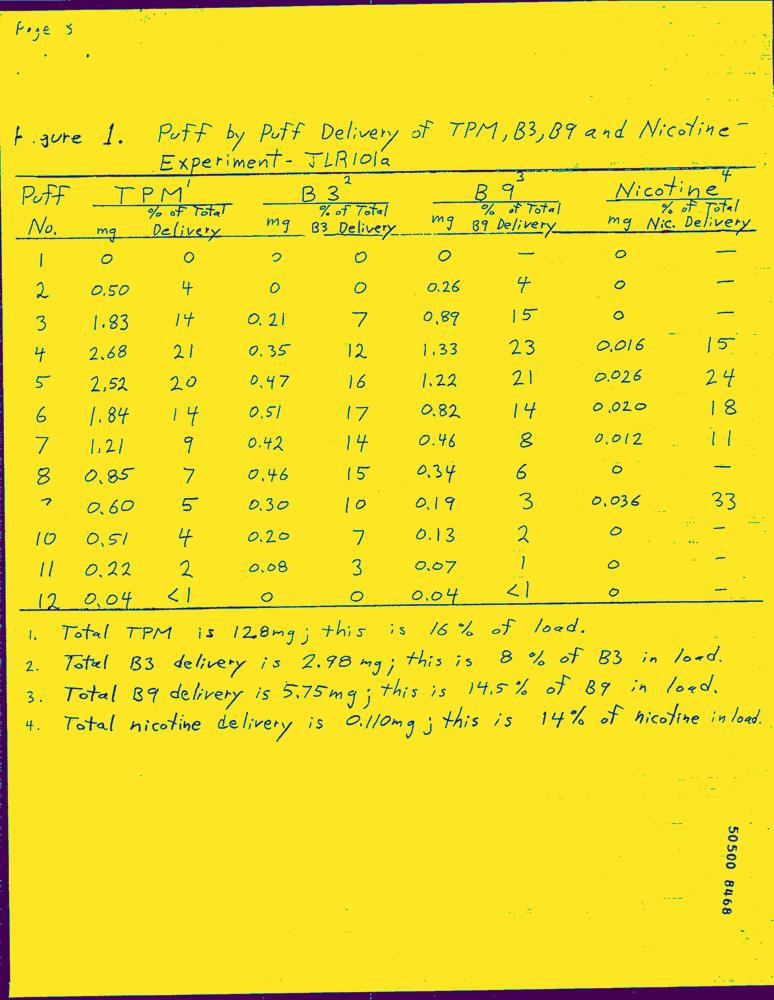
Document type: Hand-Written